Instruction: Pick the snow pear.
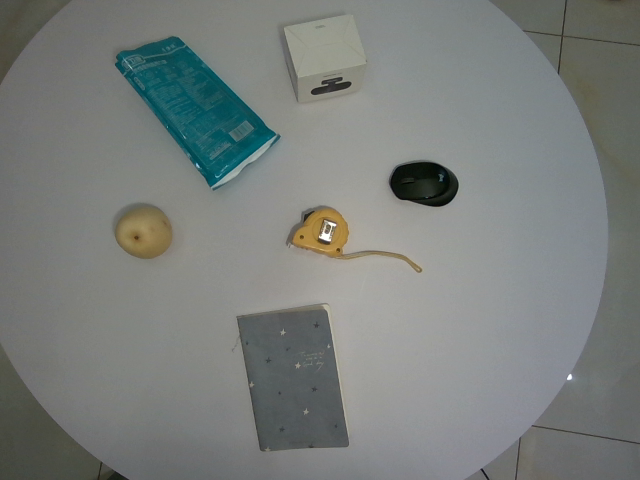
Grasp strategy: vertical